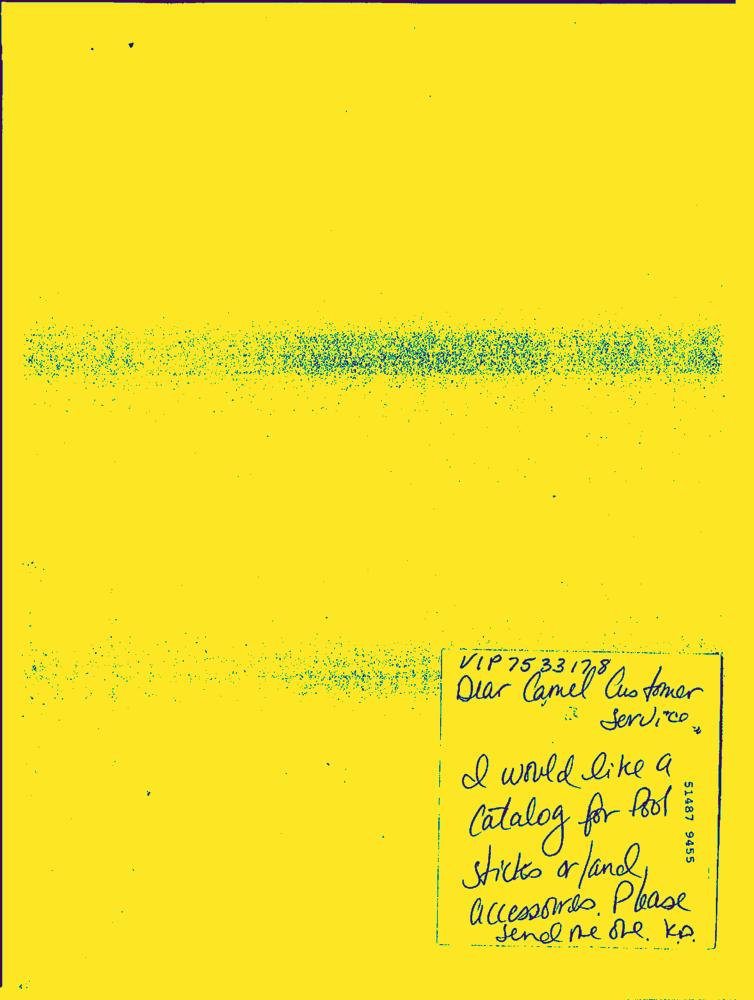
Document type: Hand-Written